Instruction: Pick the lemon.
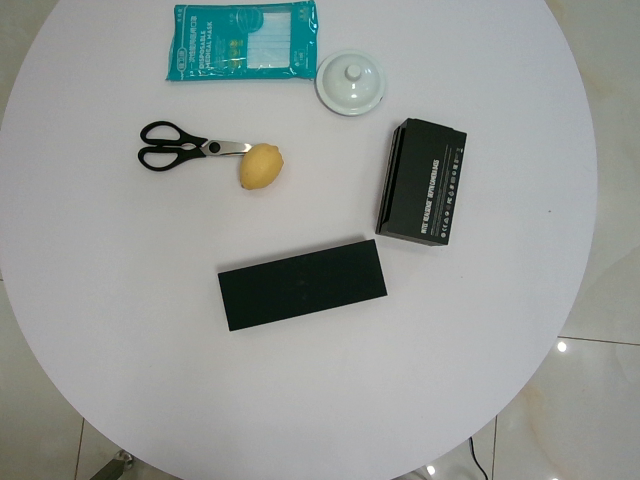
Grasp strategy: vertical